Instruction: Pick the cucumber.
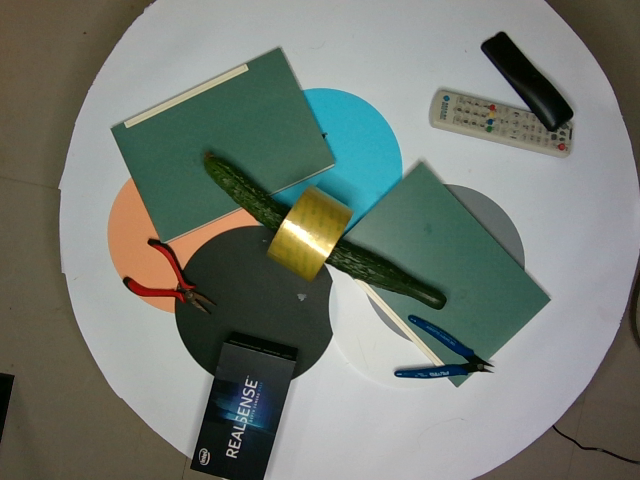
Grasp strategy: vertical